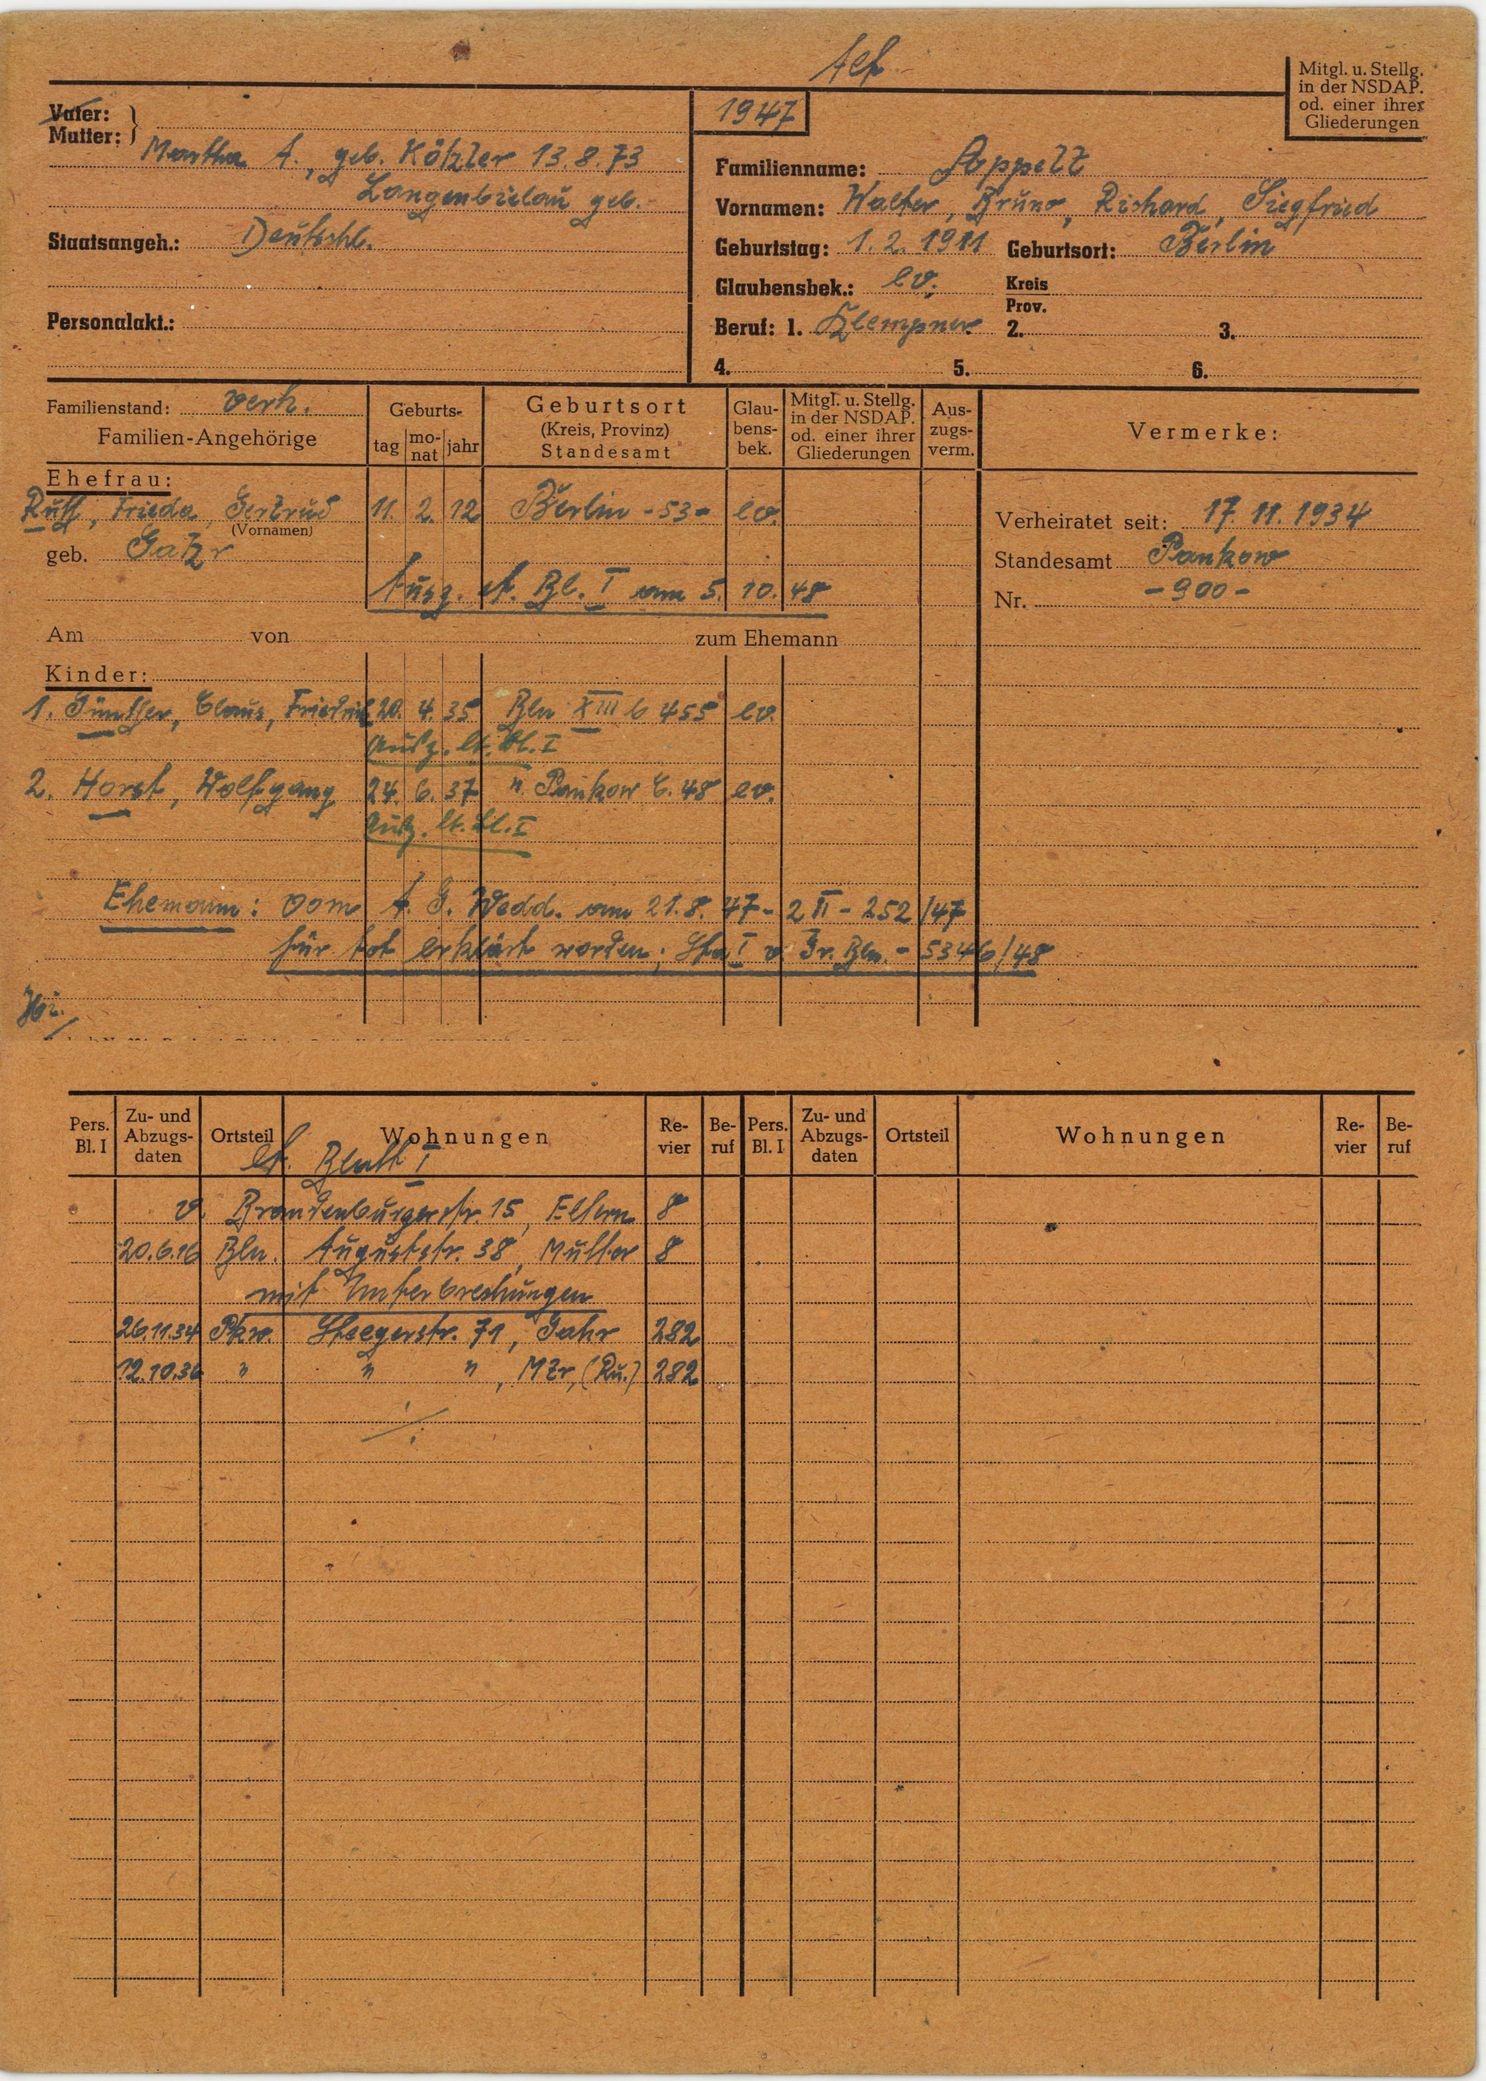
Appelt